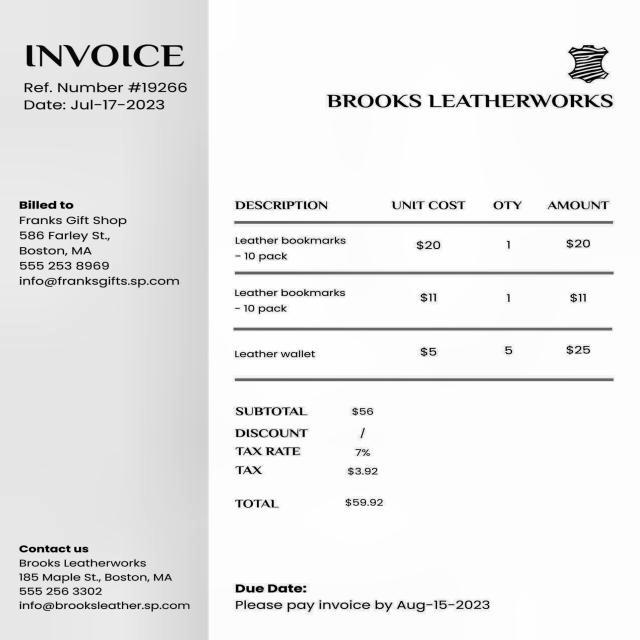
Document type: Invoice